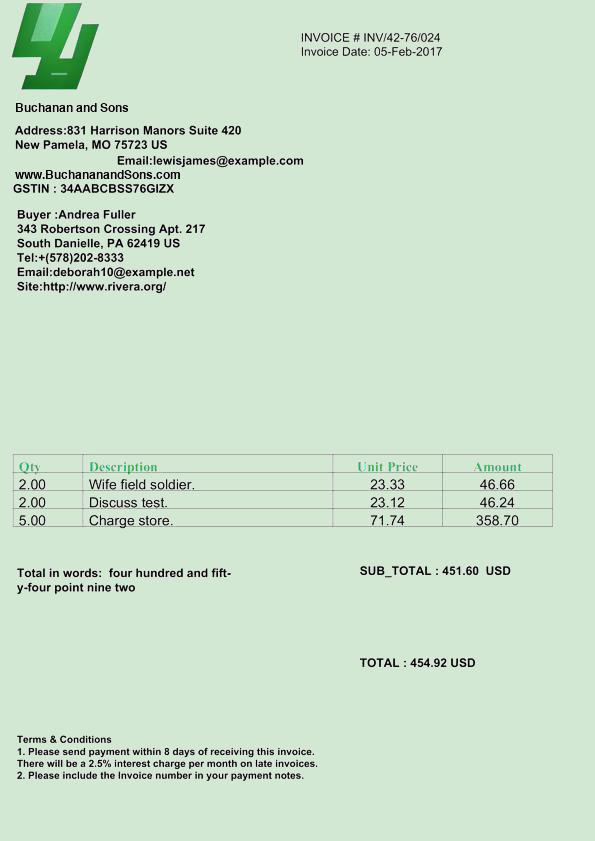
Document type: Invoice